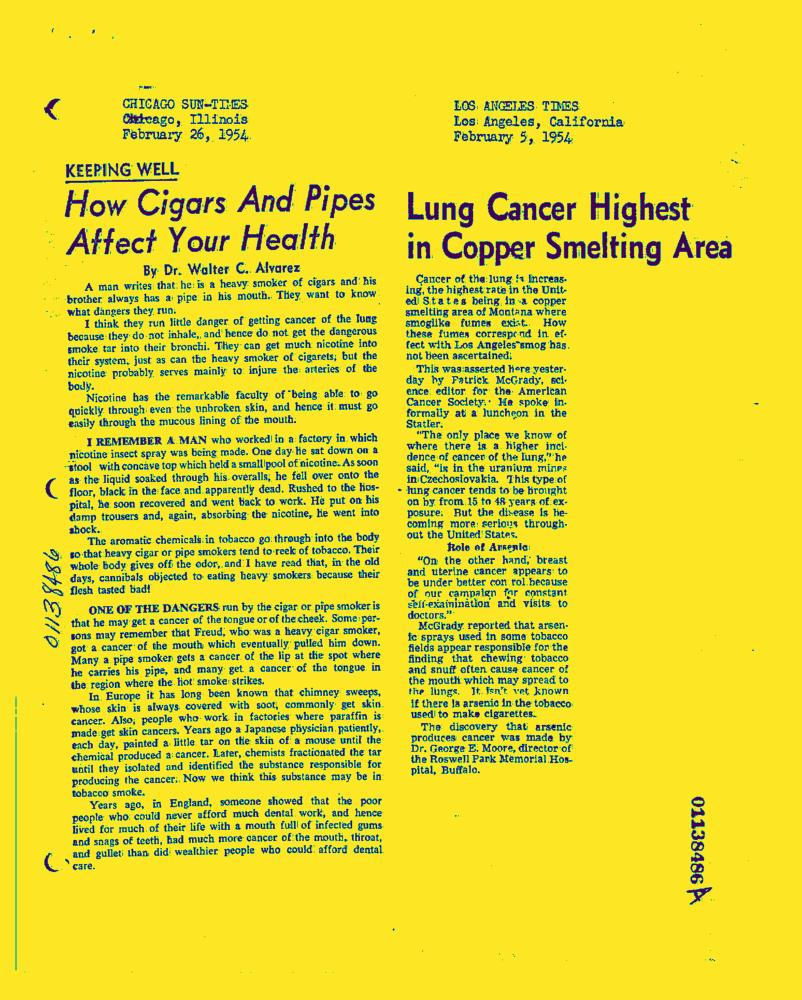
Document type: News-Article